Question: What could the diagnosis suggest?
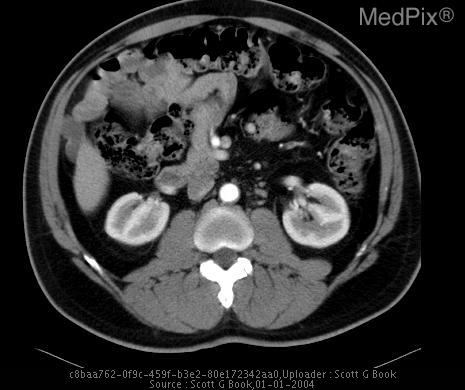
Answer: The possible diagnosis includes Malrotation
Appendicitis with rupture
Abscess
Perforated diverticula.